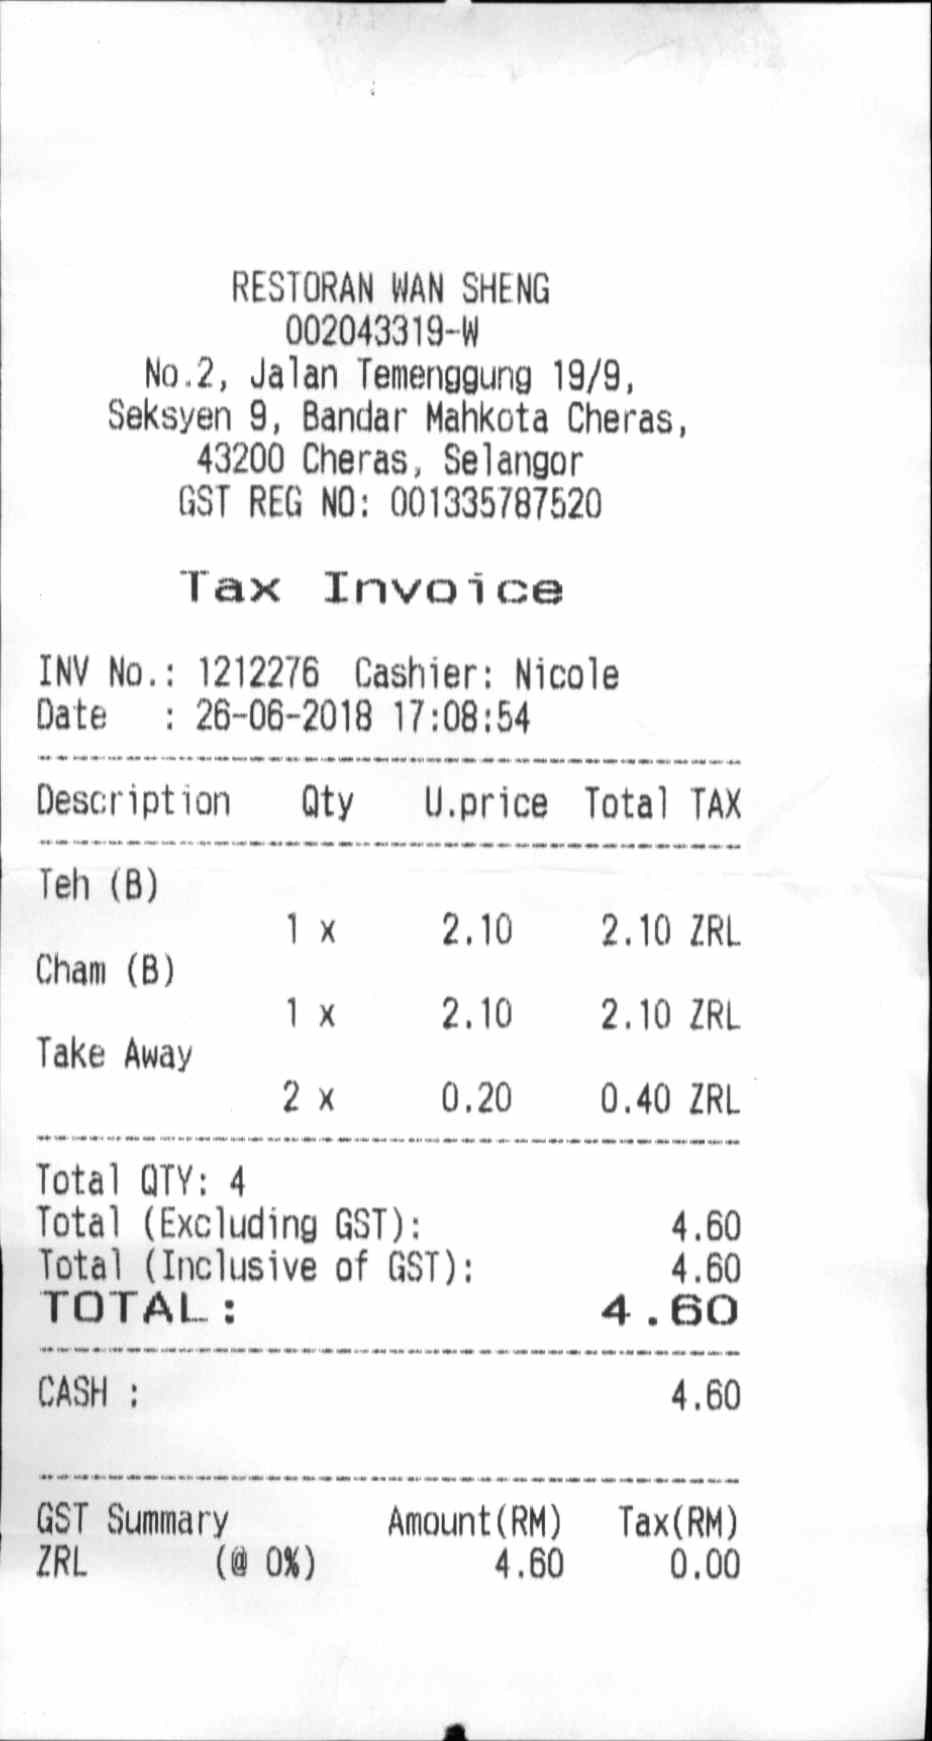
RESTORAN WAN SHENG
002043319-W
NO.2, JALAN TEMENGGUNG 19/9,
SEKSYEN 9, BANDAR MAHKOTA CHERAS,
43200 CHERAS, SELANGOR
GST REG NO: 001335787520
TAX INVOICE
INV NO.: 1212276
CASHIER: NICOLE
DATE
: 26-06-2018 17:08:54
DESCRIPTION
QTY
U.PRICE
TOTAL
TAX
TEH (B)
1 X
2.10
2.10
ZRL
CHAM (B)
1 X
2.10
2.10
ZRL
TAKE AWAY
2 X
0.20
0.40
ZRL
TOTAL QTY: 4
TOTAL (EXCLUDING GST):
4.60
TOTAL (INCLUSIVE OF GST):
4.60
TOTAL :
4.60
CASH :
4.60
GST SUMMARY
AMOUNT(RM)
TAX(RM)
ZRL
(@ 0%)
4.60
0.00